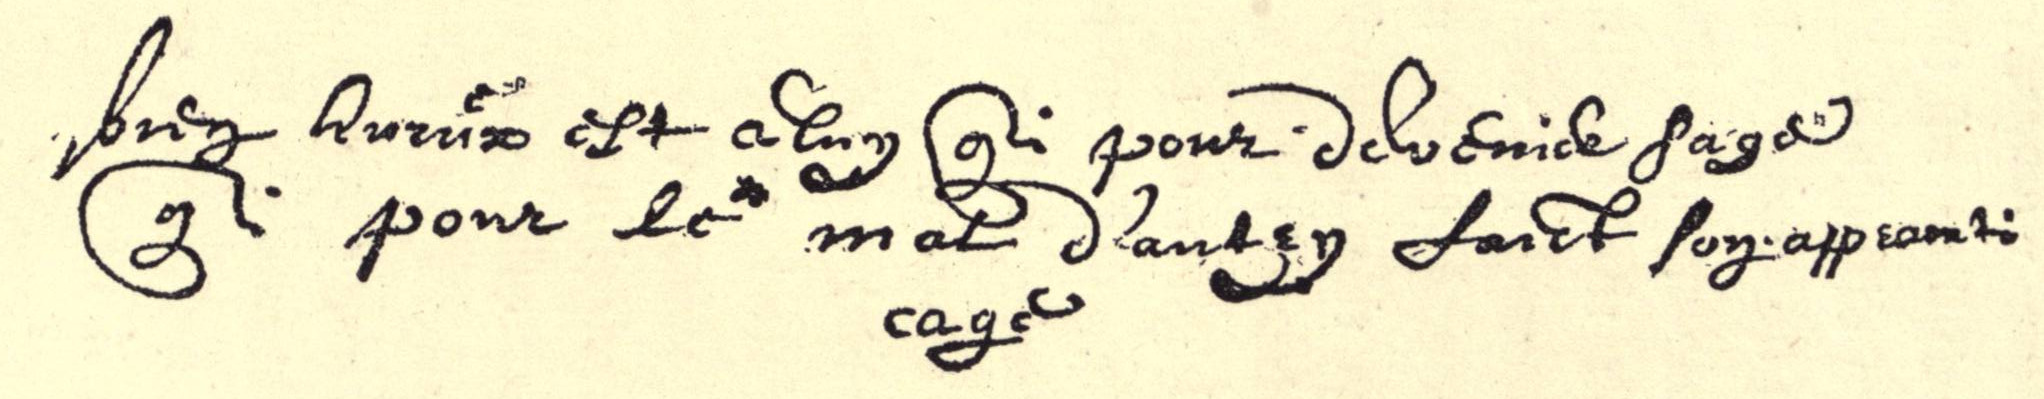
Signature of: thomas quiney